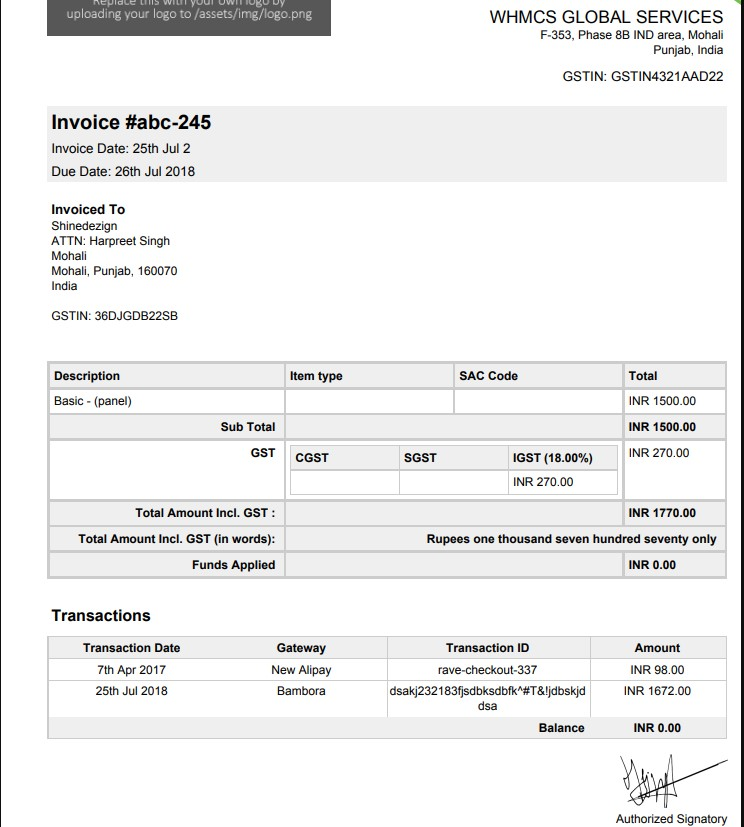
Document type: Invoice